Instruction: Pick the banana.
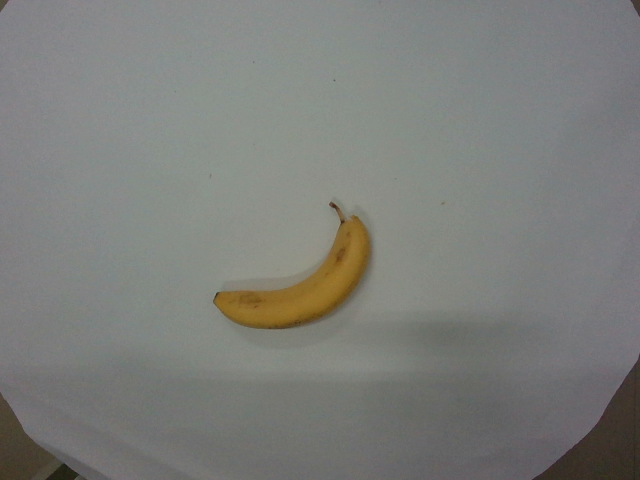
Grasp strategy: vertical